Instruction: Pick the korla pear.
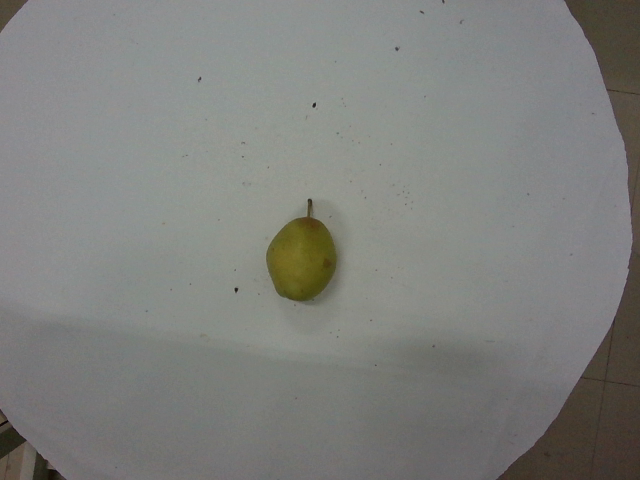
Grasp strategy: vertical